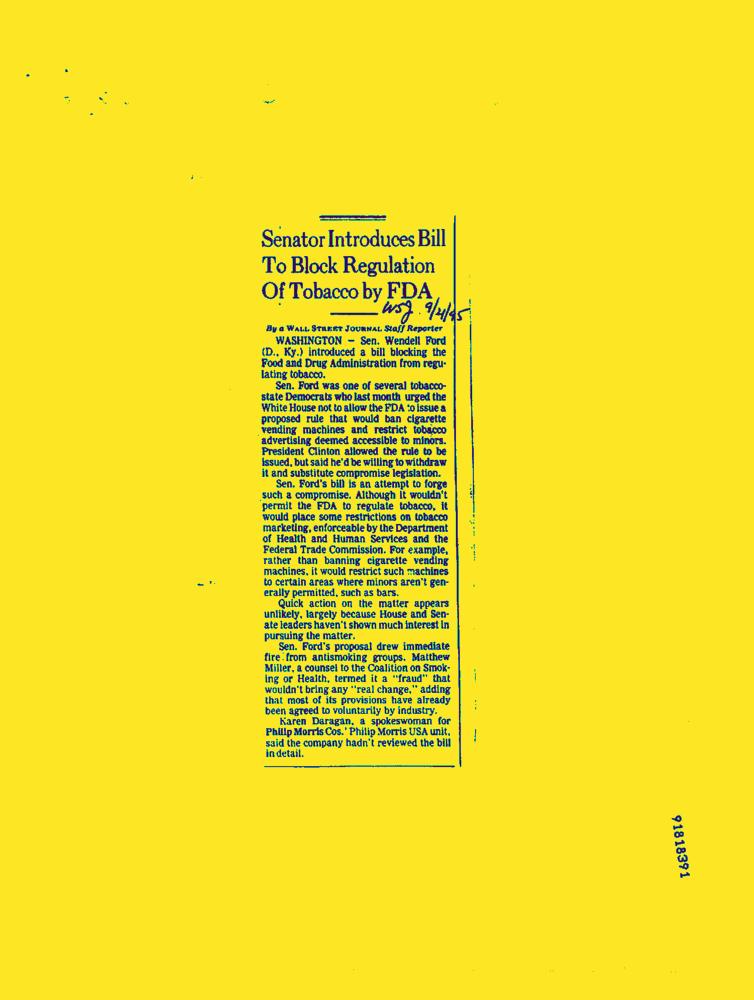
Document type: News-Article